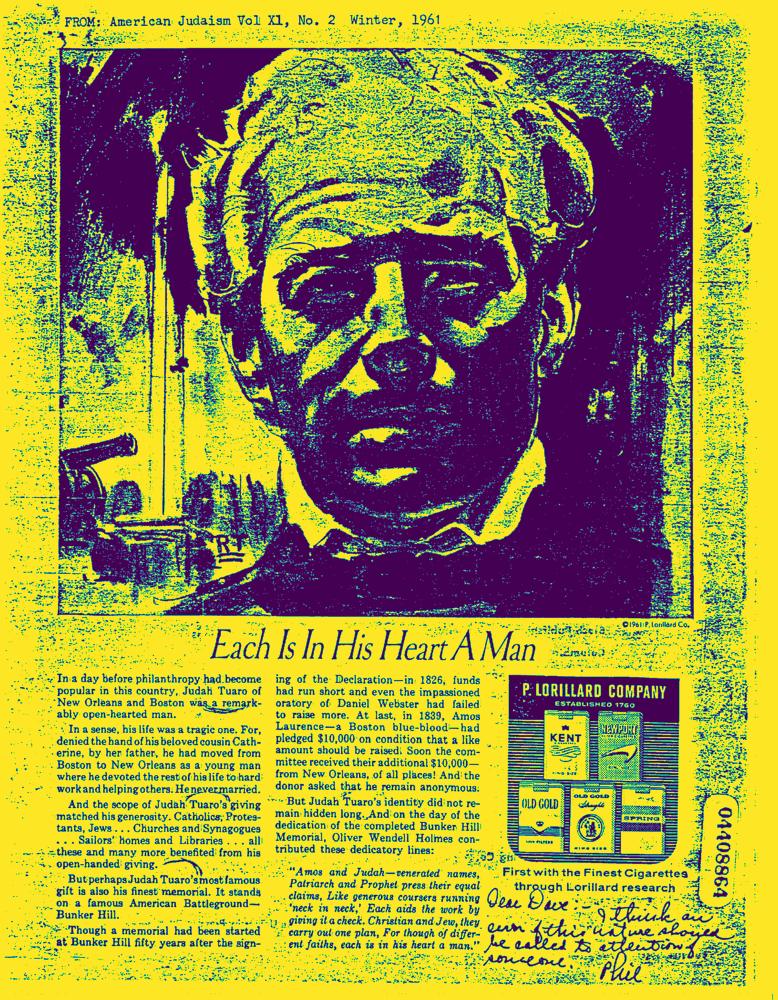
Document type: AD